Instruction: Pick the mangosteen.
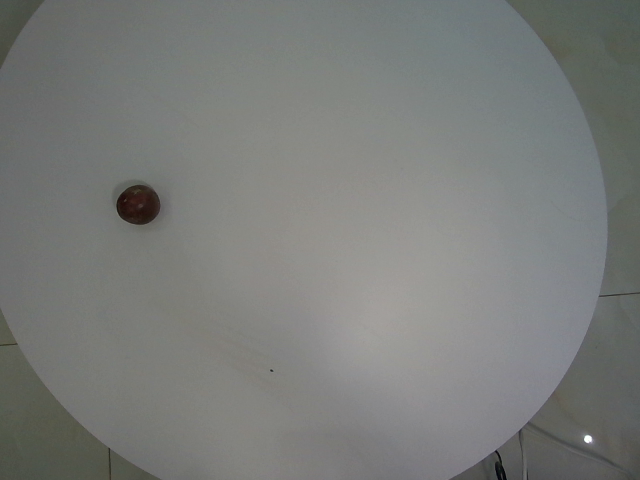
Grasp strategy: vertical